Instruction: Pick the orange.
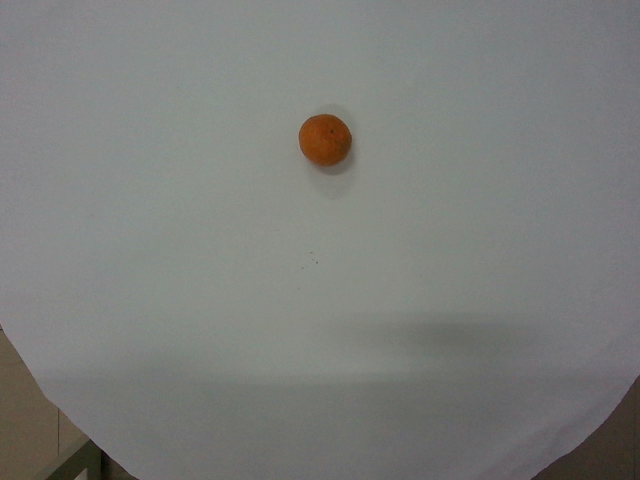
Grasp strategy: vertical